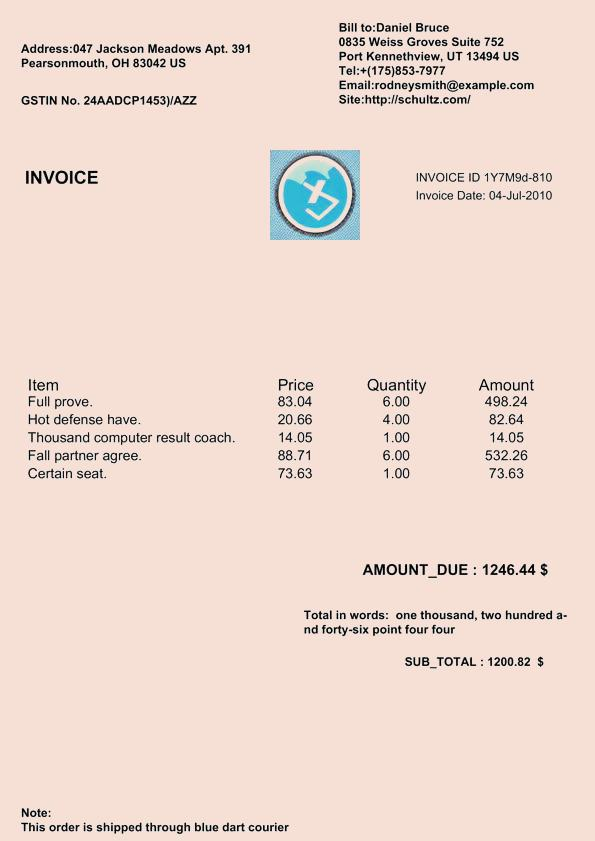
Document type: Invoice